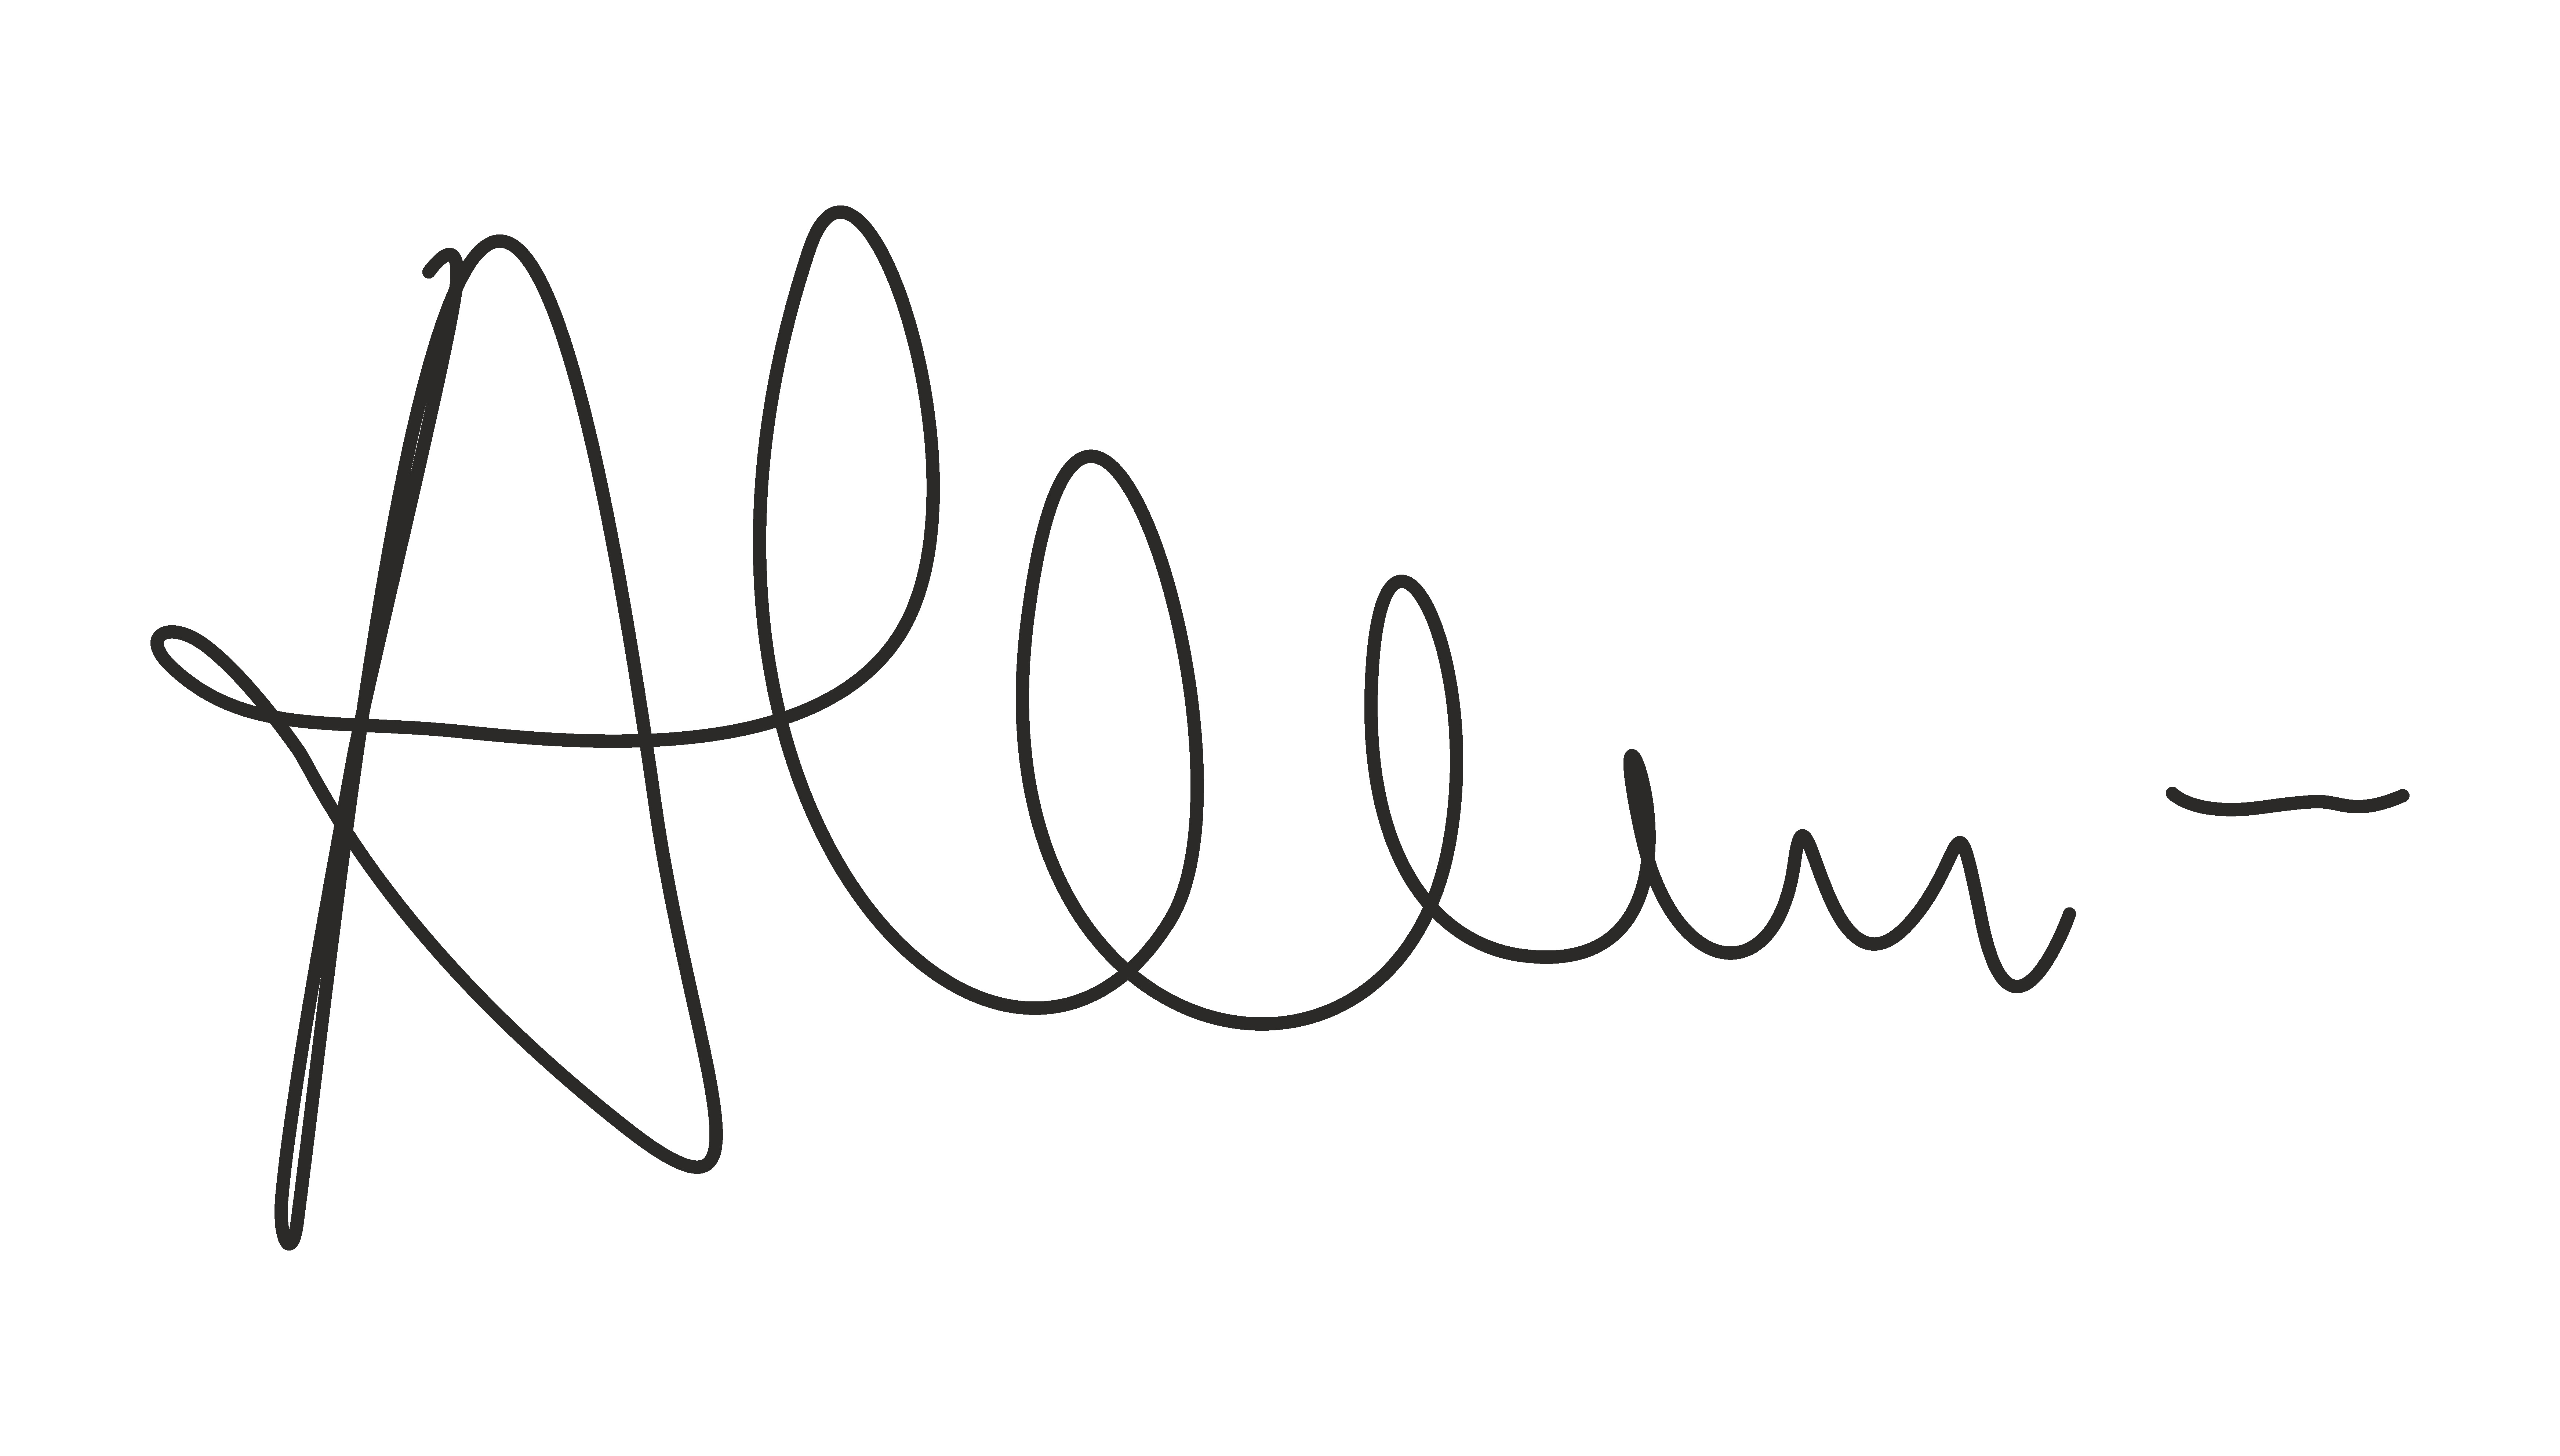
Signature of: alexei ivanov